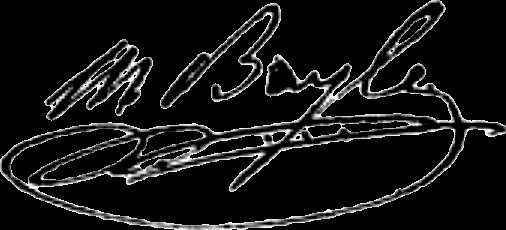
Signature of: moyse bayle